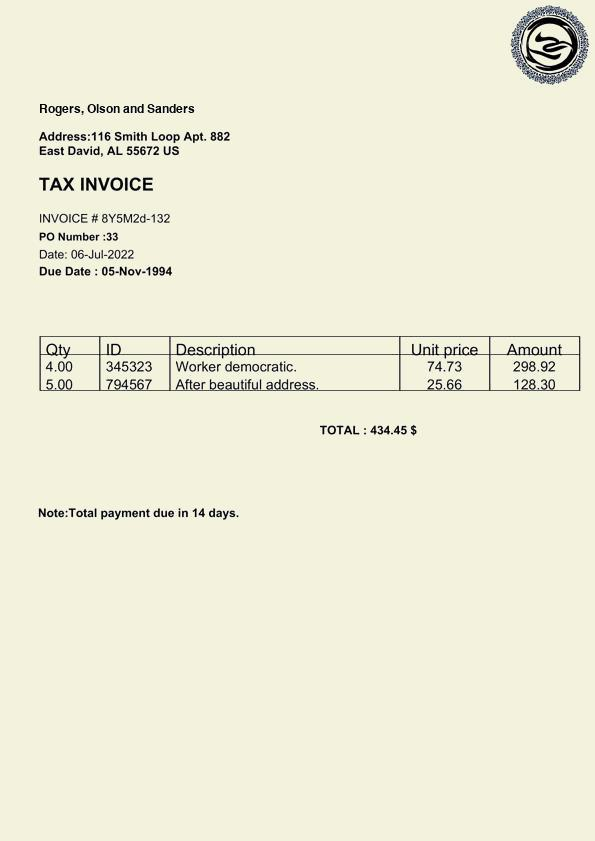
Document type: Invoice